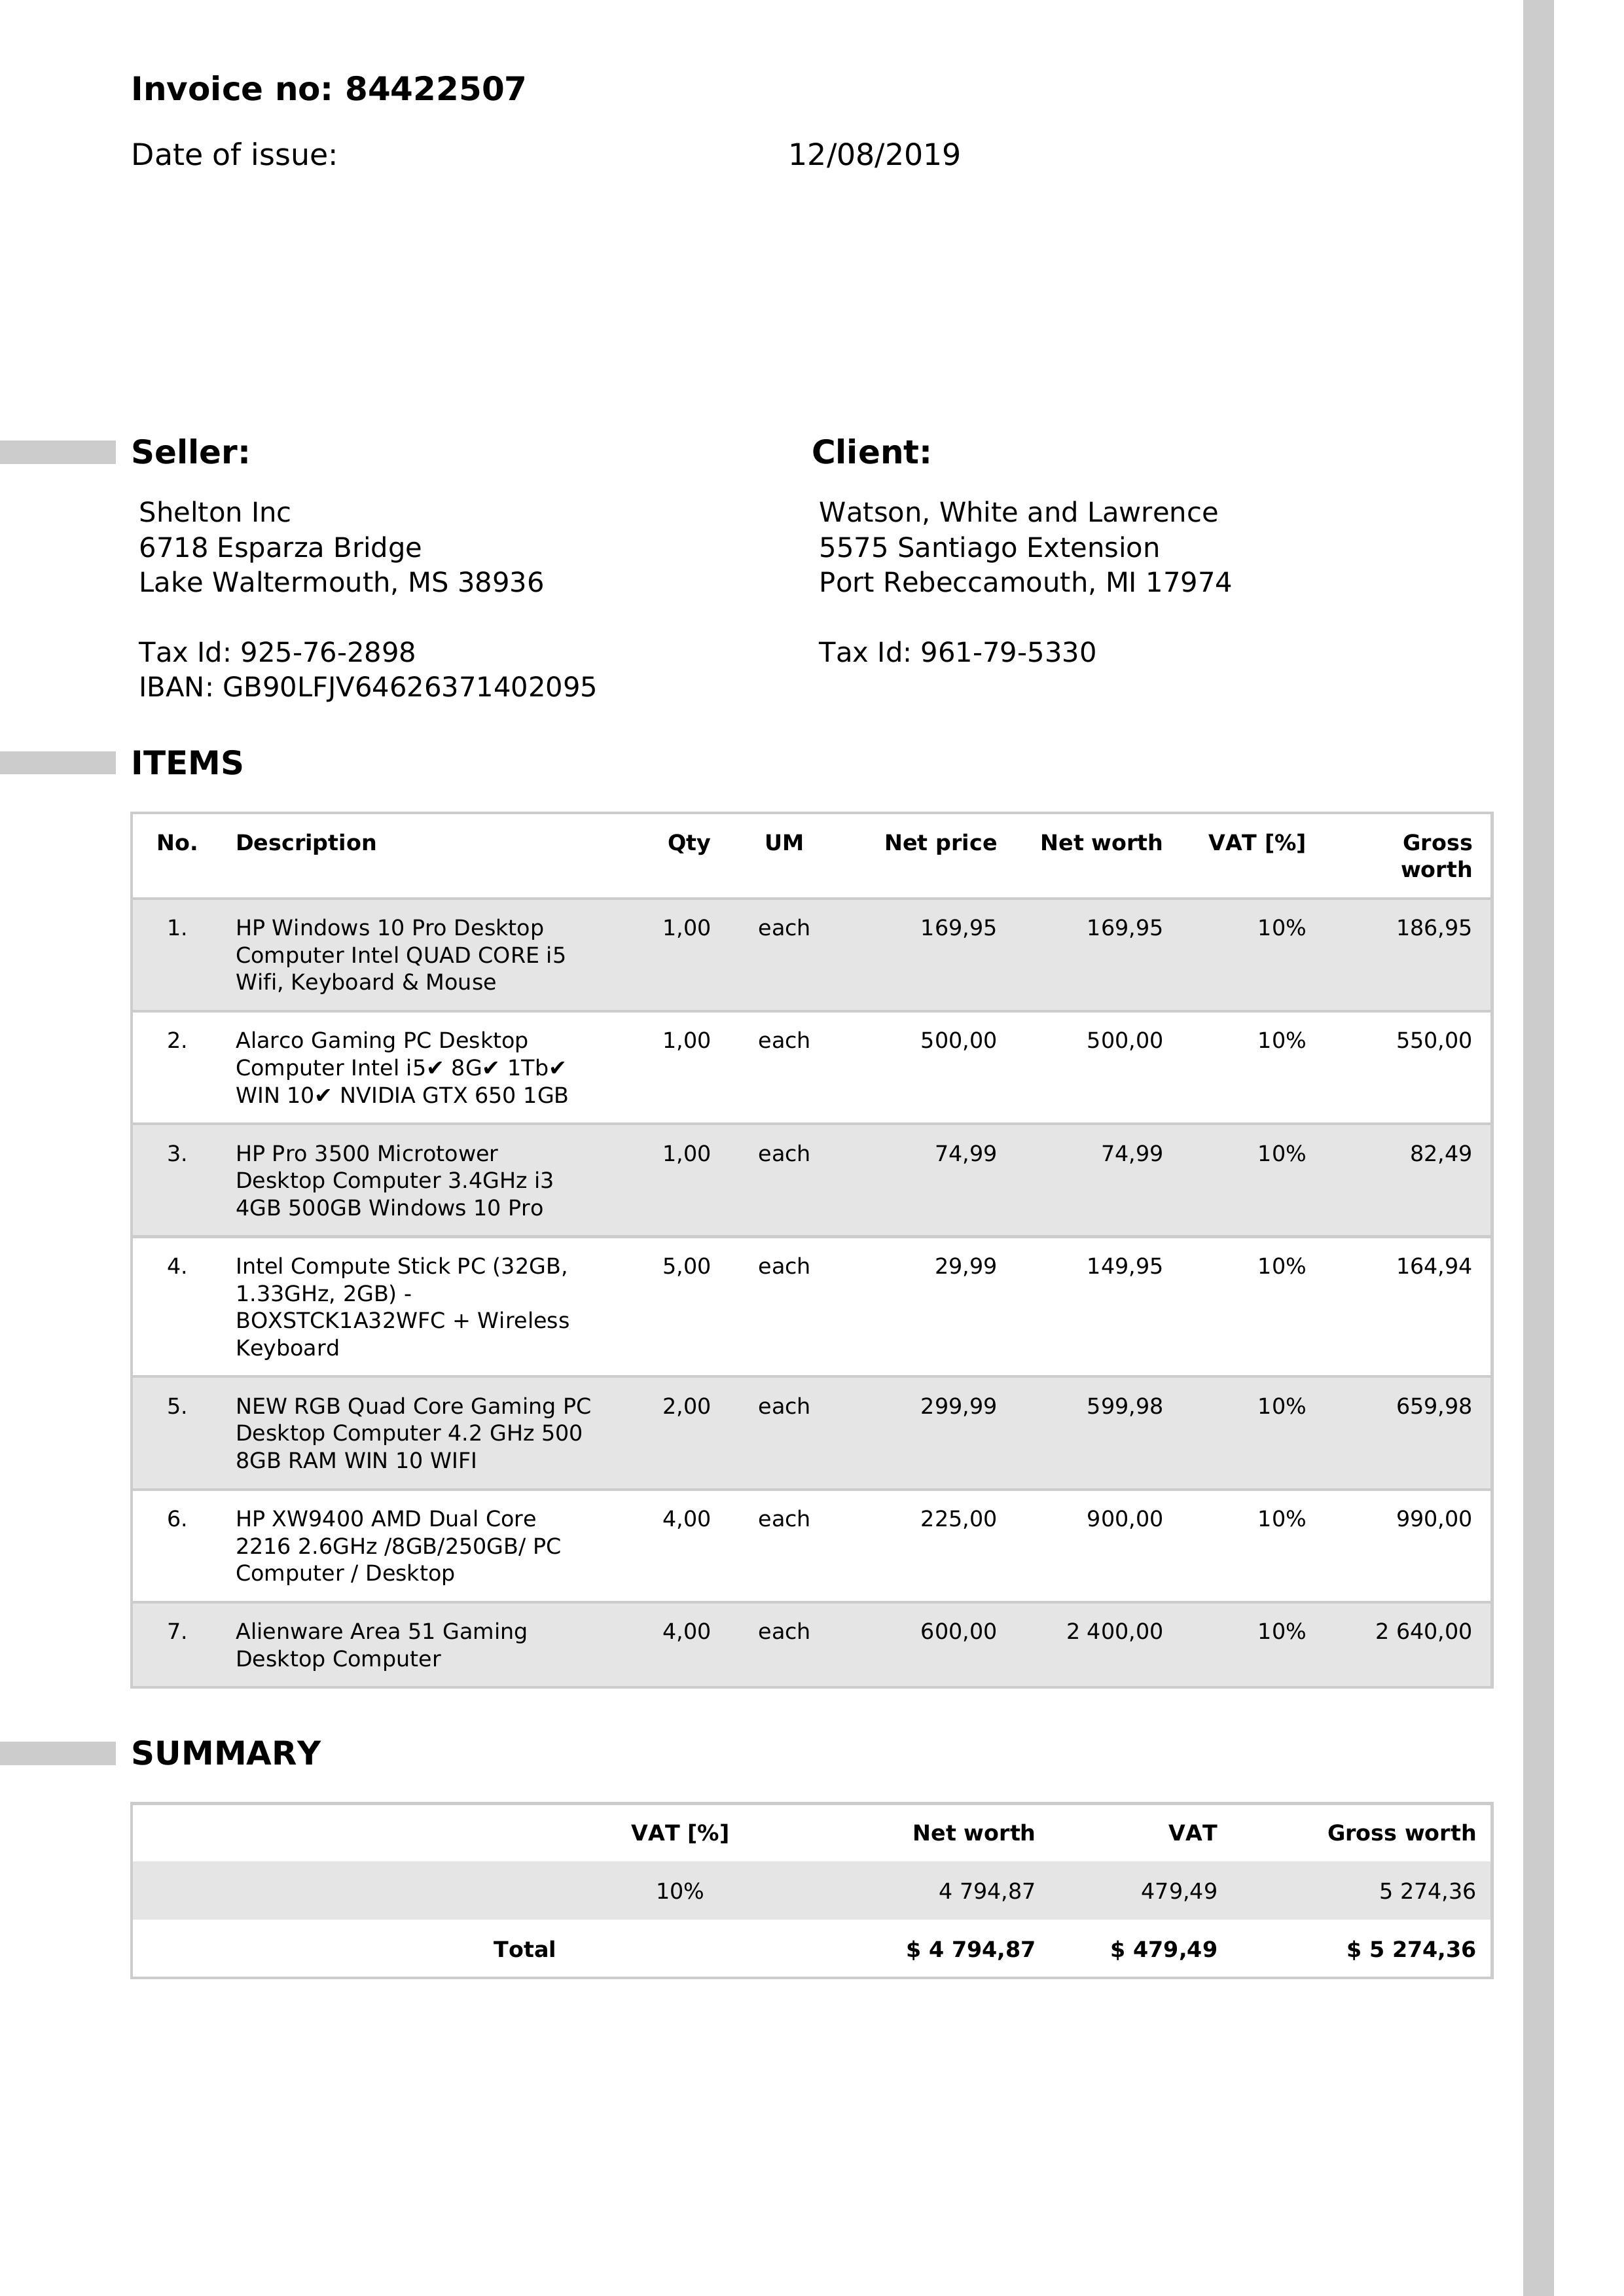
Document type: Invoice